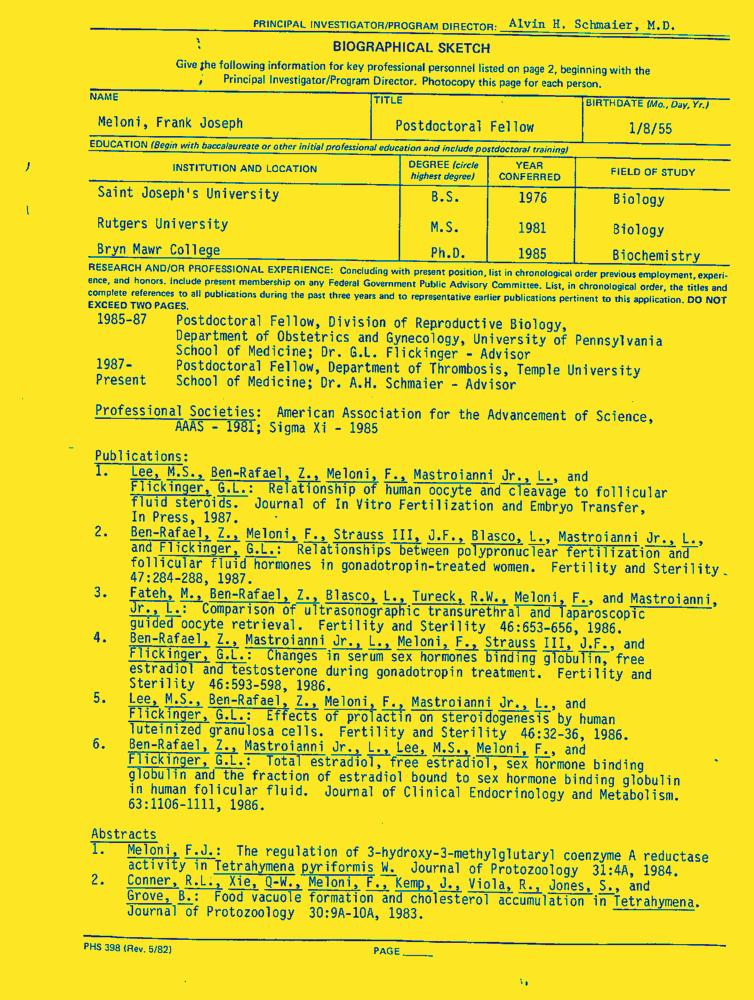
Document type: Resume-Doc